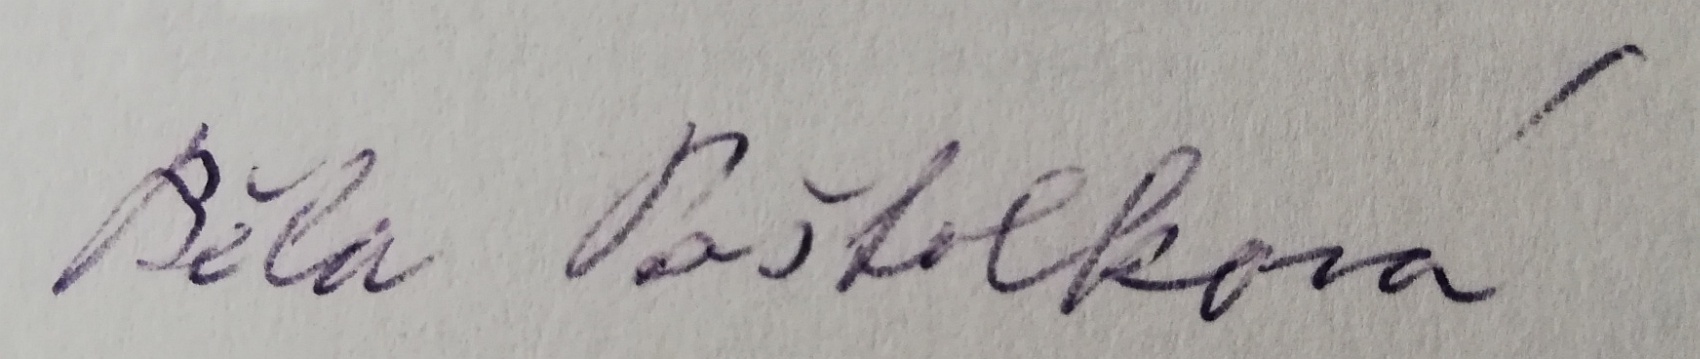
Signature of: běla poštolková